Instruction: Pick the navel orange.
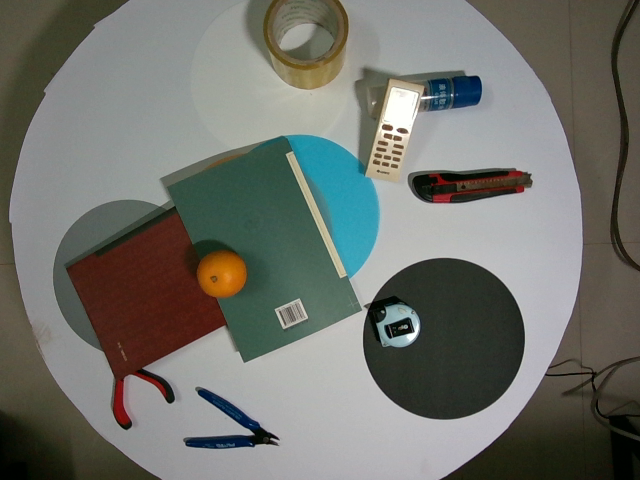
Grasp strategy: vertical